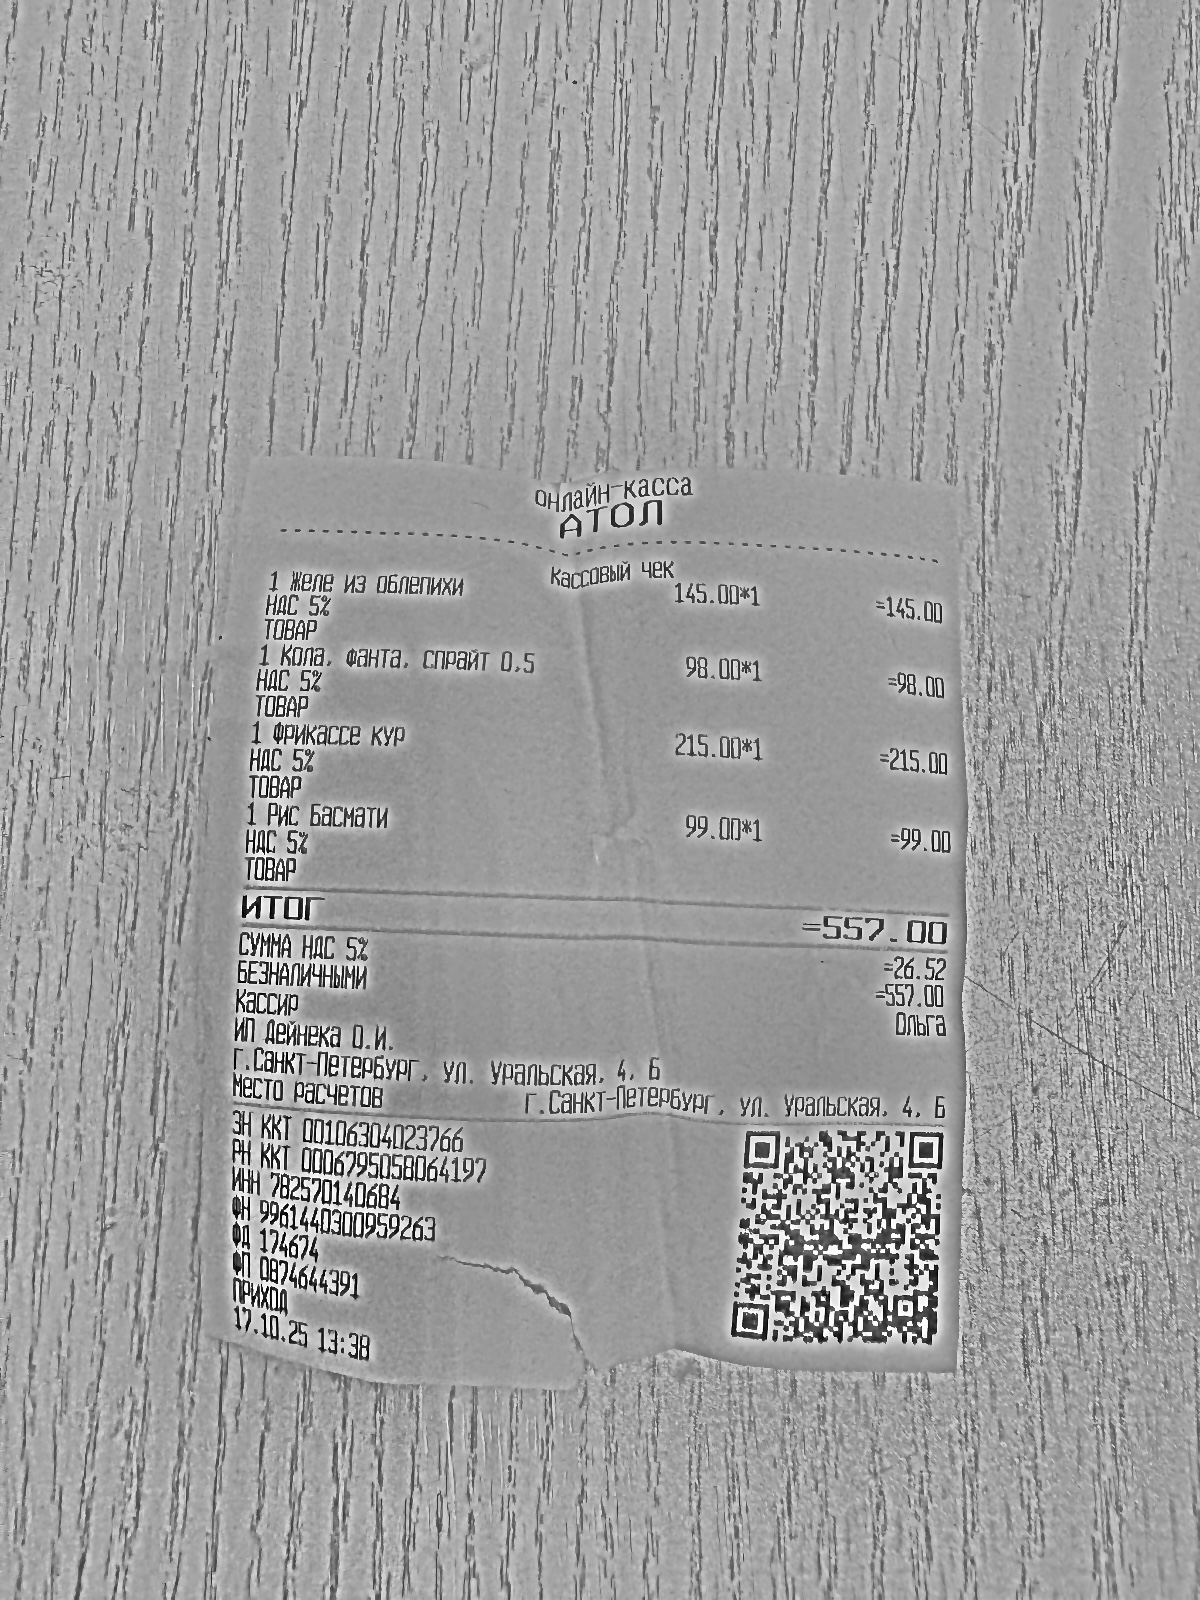
Продавец: ИП Дейнека О.И.
ИНН: 782570140684
Дата: 17.10.25
Товары: 1 Желе из облепихи; 1 Кола, фанта, спрайт 0,5; 1 Фрикассе кур; 1 Рис Басмати
Количество: 1; 1; 1; 1
Цена: 145.00; 98.00; 215.00; 99.00
Сумма: 145.00; 98.00; 215.00; 99.00
Итого: 557.00